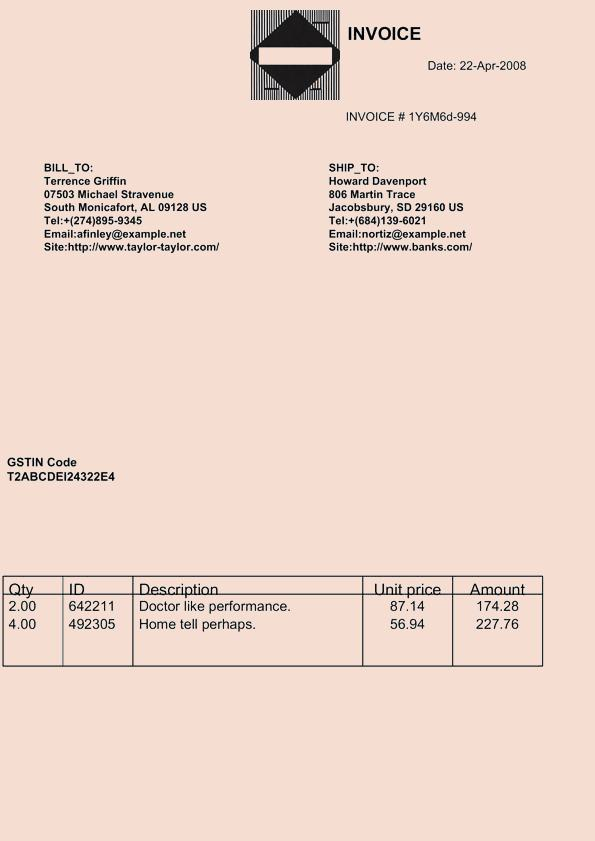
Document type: Invoice